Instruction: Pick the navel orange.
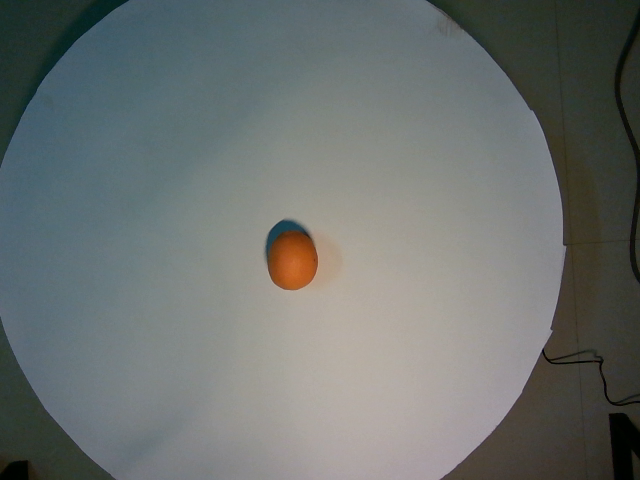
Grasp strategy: vertical